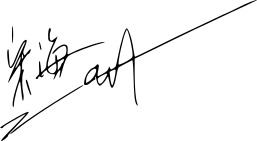
Signature of: song hae